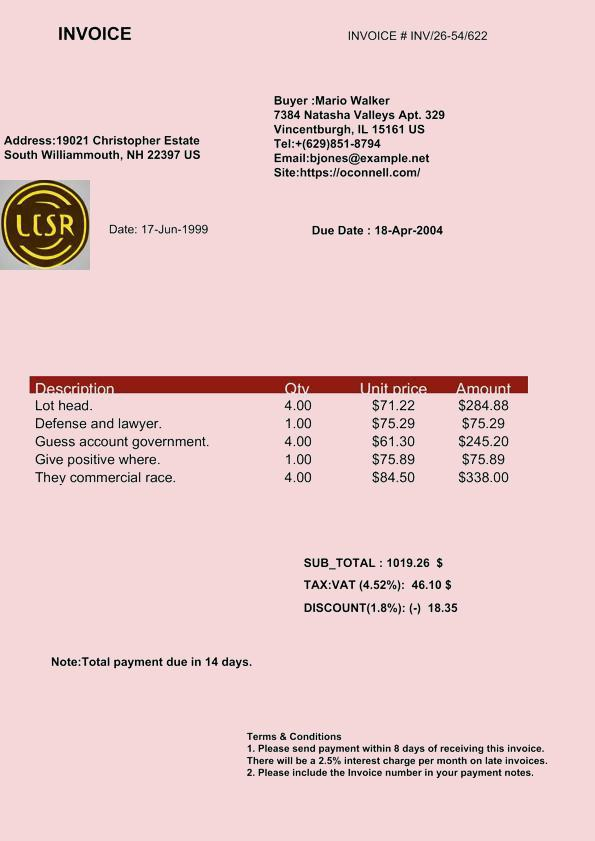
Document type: Invoice